Question: What jurisdiction, city, or county is the document associated with?
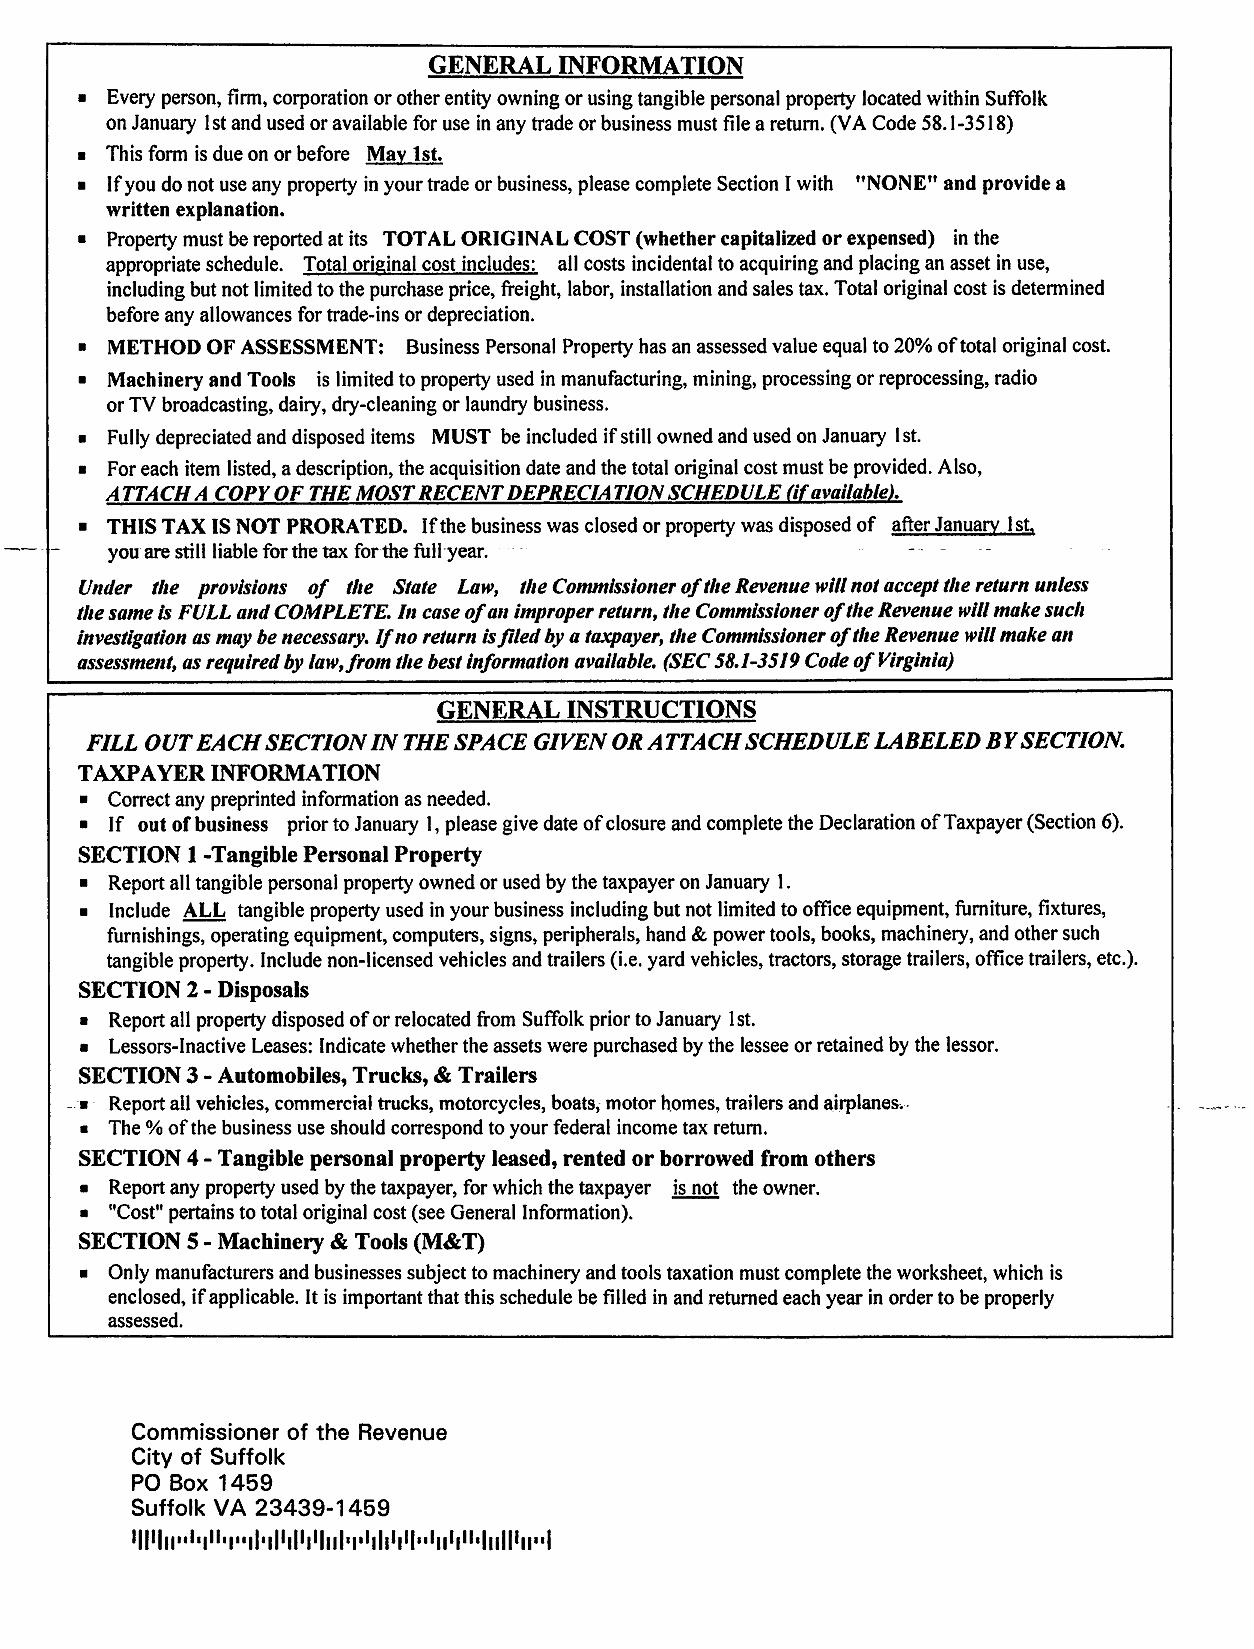
Answer: "City of Suffolk"